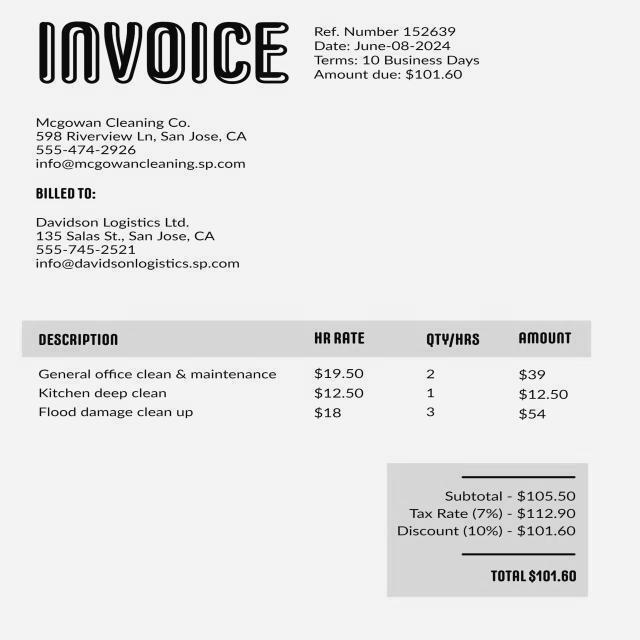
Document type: Invoice